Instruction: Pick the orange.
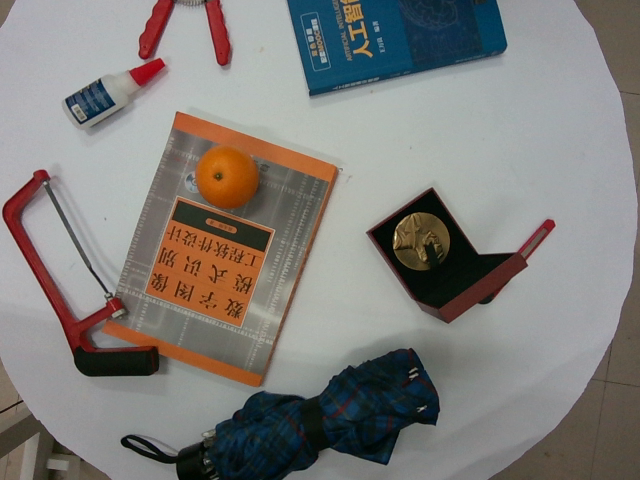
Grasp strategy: vertical